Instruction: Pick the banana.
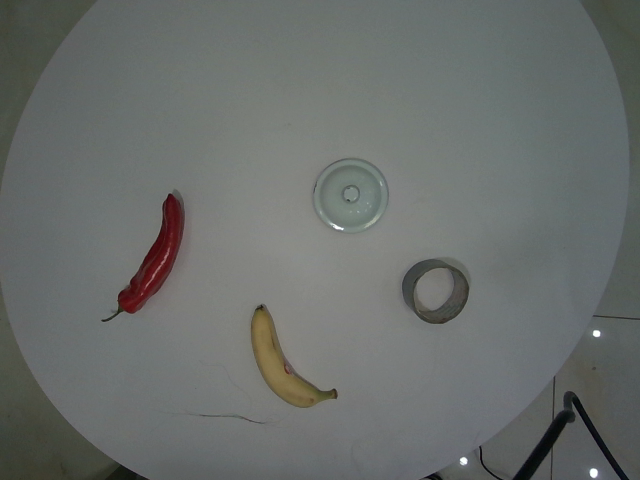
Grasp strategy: vertical